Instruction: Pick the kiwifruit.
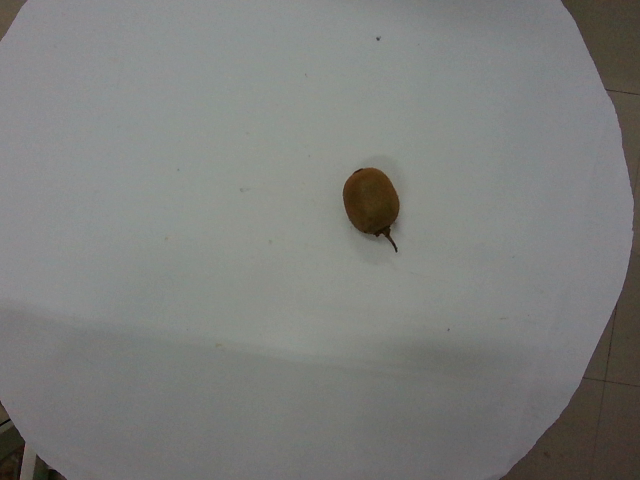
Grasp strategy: vertical